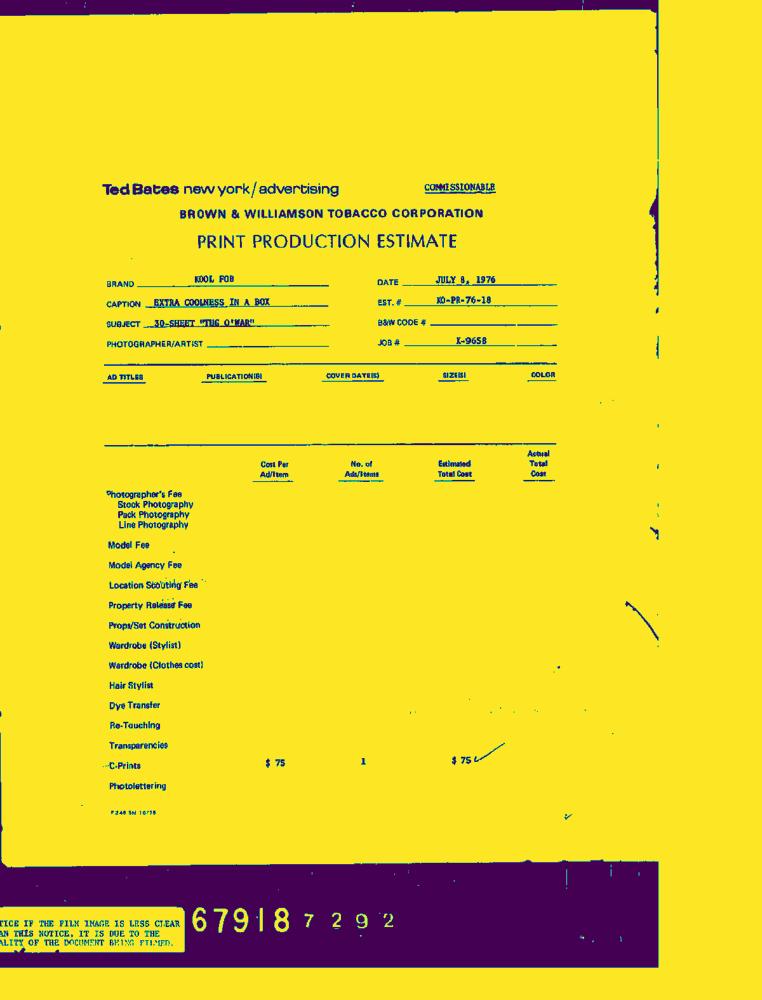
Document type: Invoice-Doc